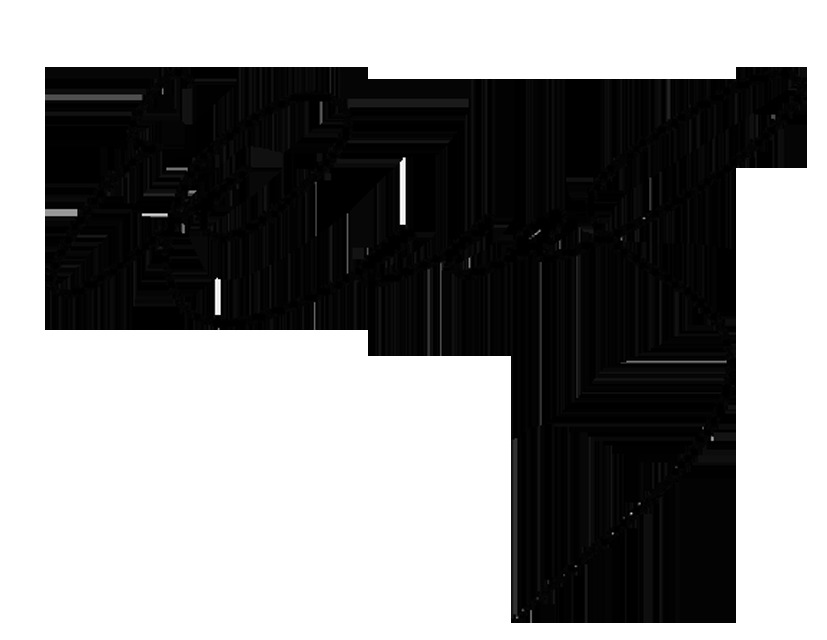
Signature of: yevgeniya slavorossova